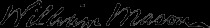
Signature of: william mason